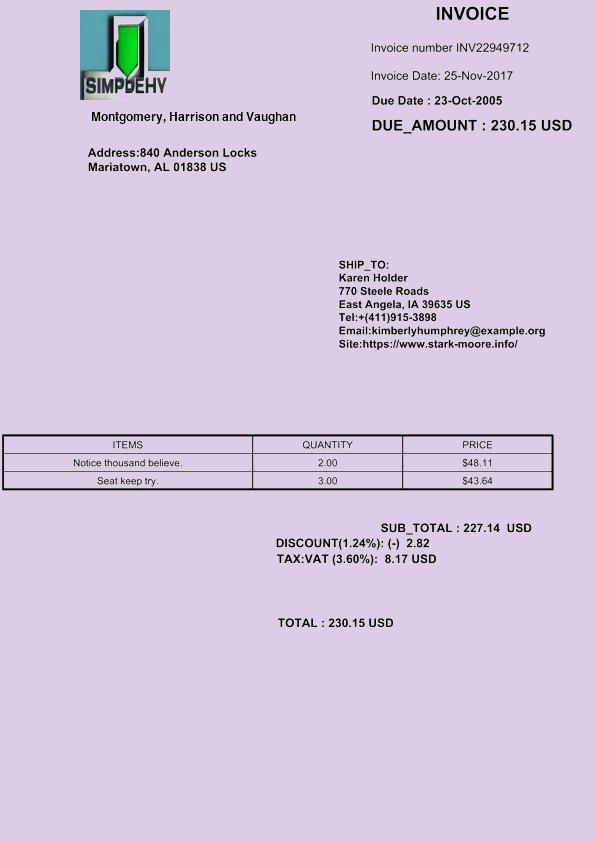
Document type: Invoice